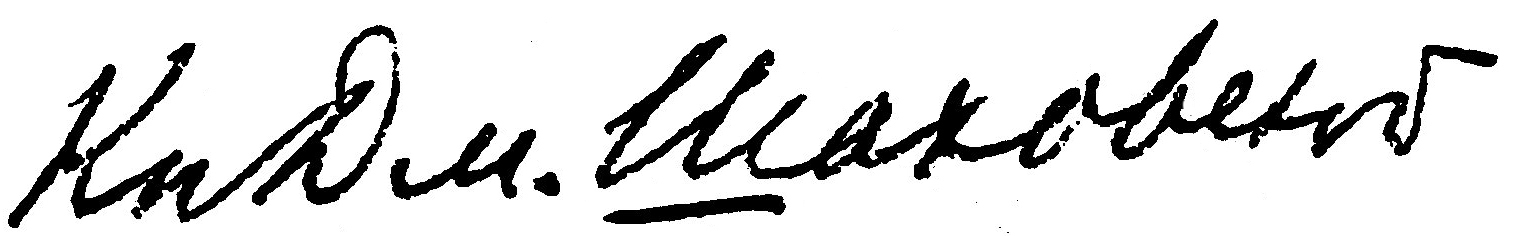
Signature of: dmitry shakhovskoy